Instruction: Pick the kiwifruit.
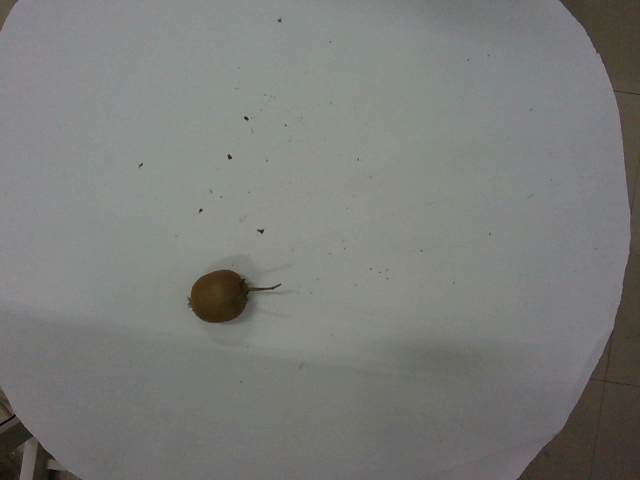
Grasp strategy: vertical